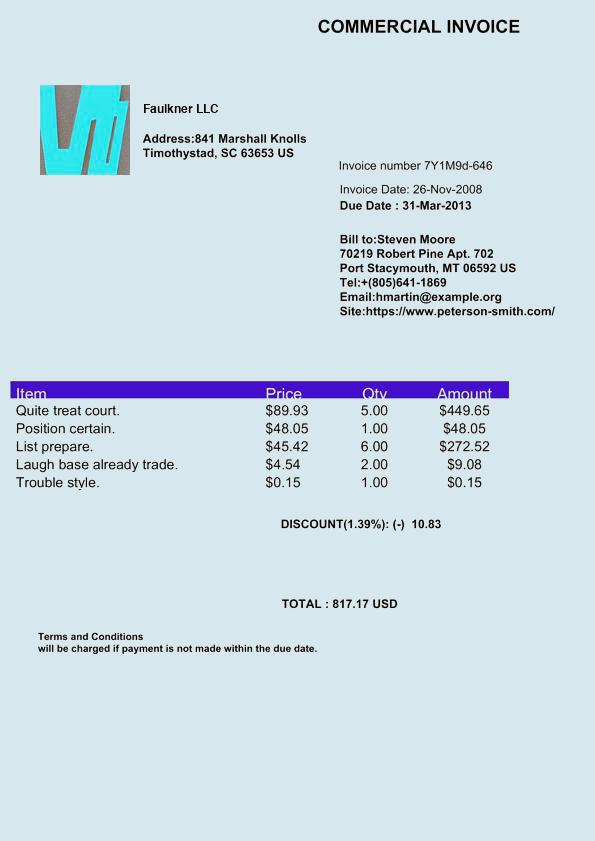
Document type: Invoice